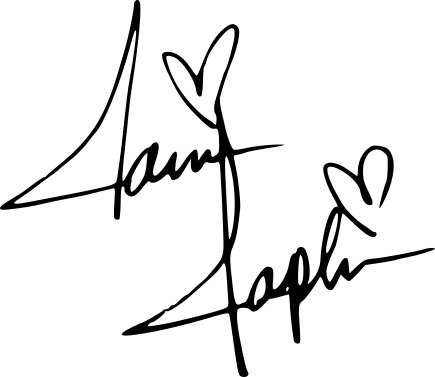
Signature of: q1514